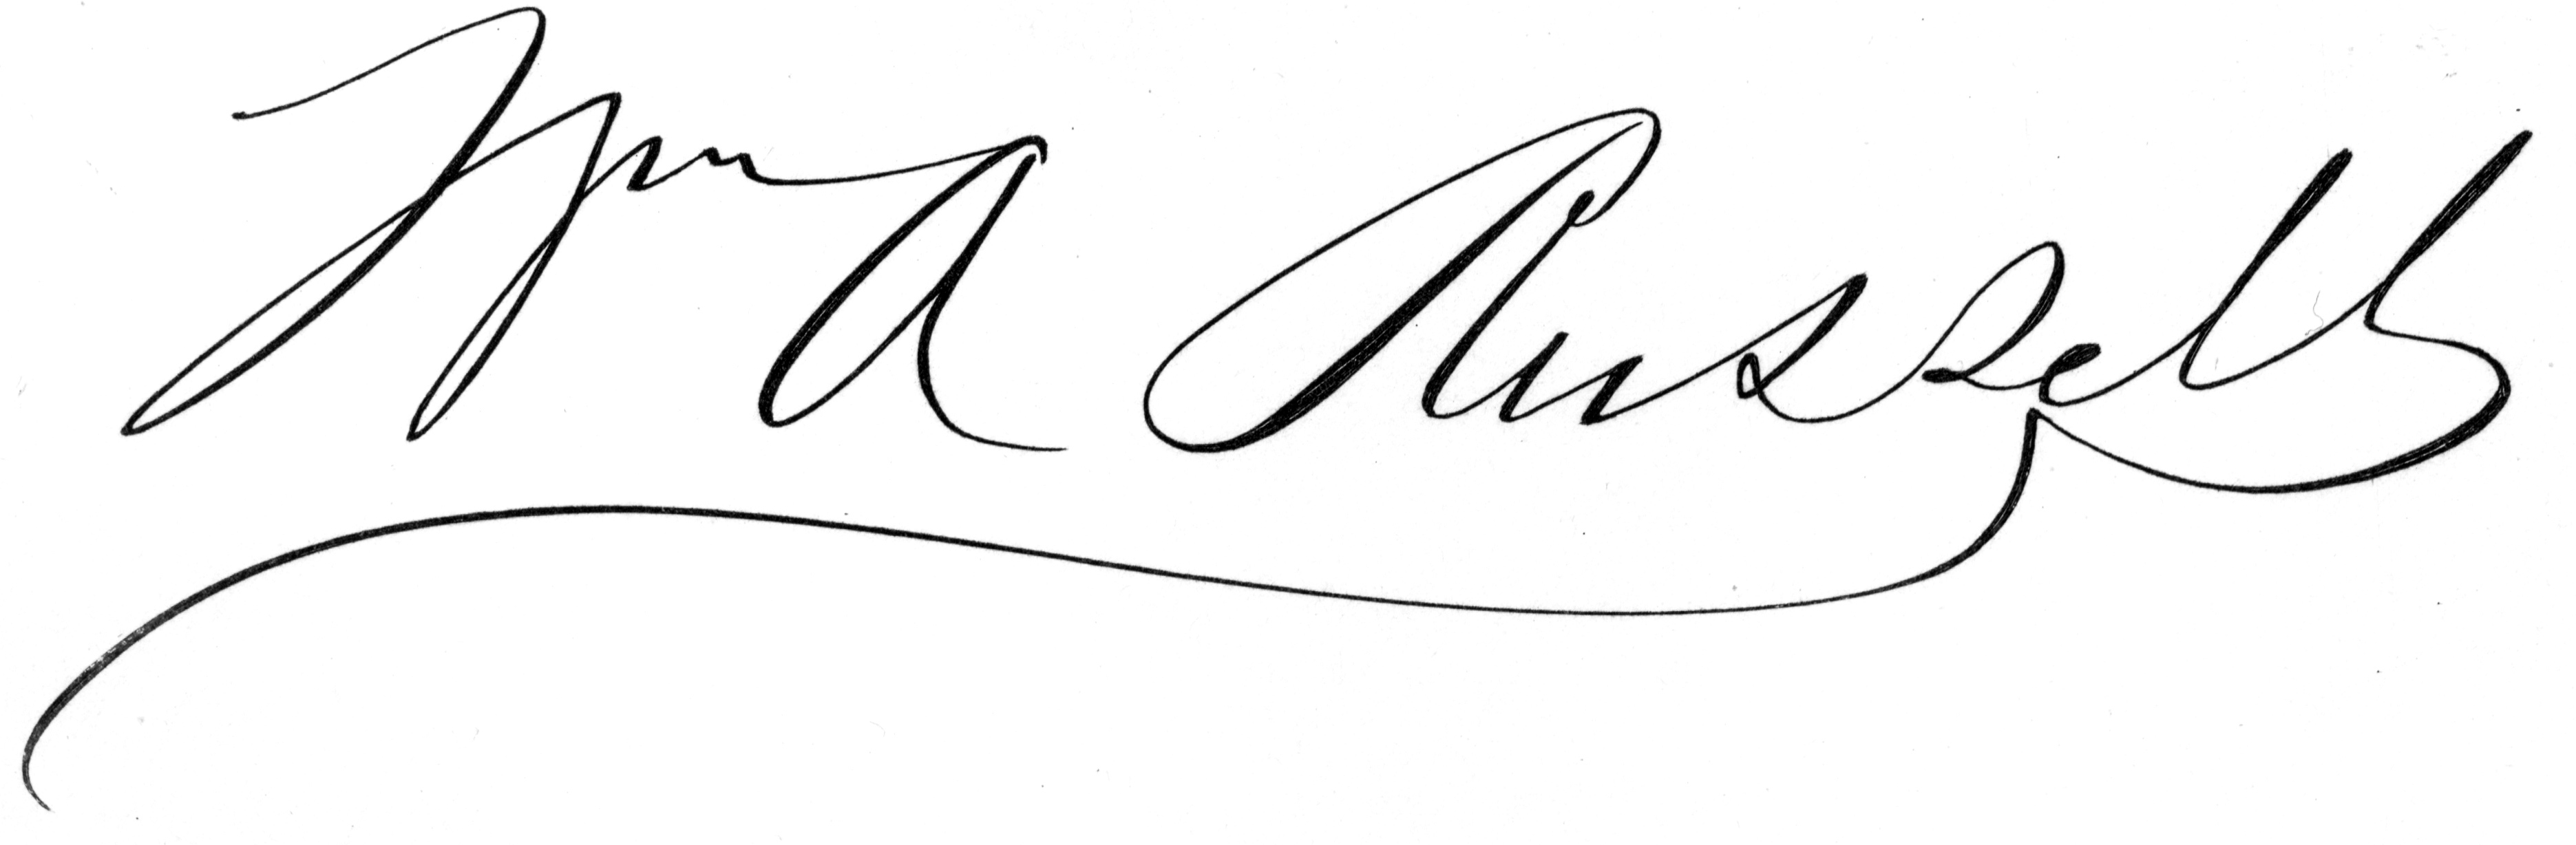
Signature of: william a russell